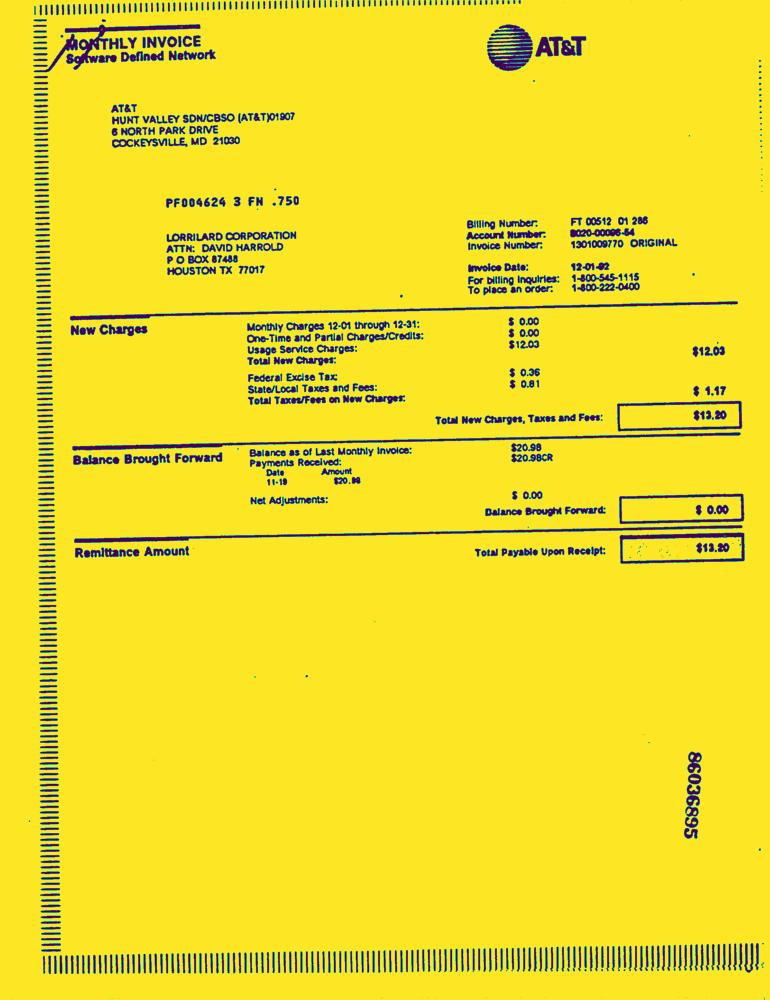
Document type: Invoice-Doc